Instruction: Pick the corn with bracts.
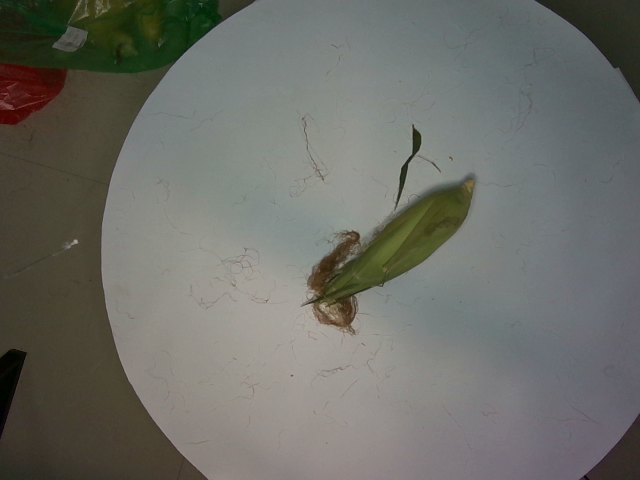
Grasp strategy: vertical